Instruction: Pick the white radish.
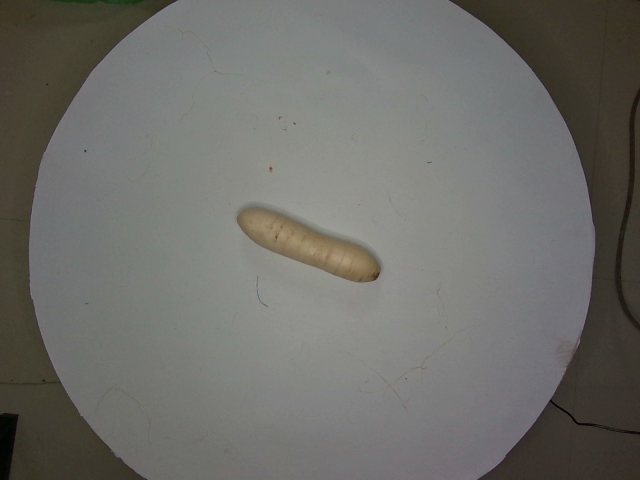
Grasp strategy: vertical